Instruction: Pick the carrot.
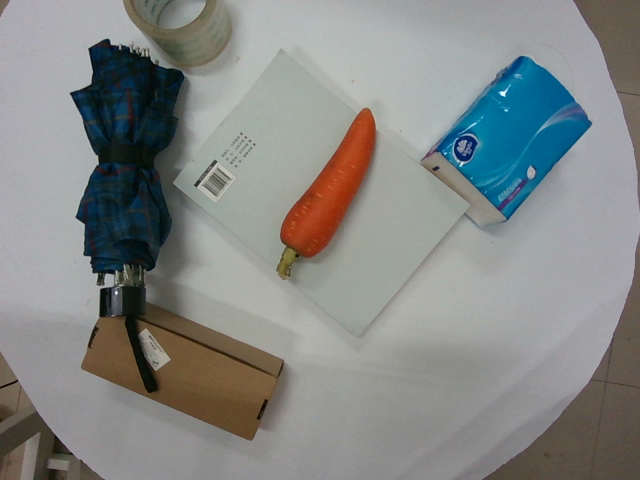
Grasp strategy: vertical